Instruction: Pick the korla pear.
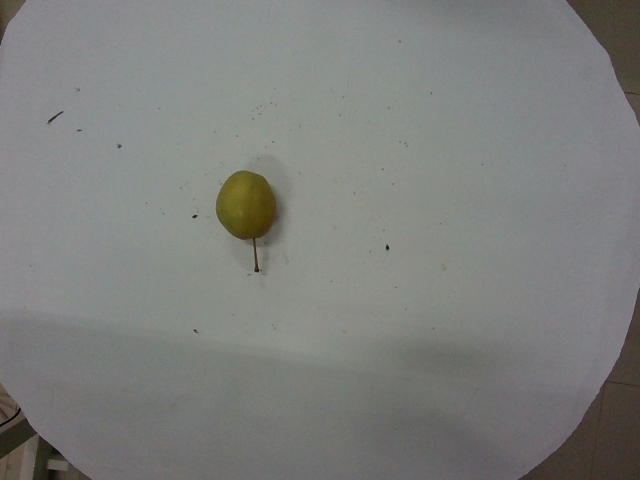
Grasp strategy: vertical